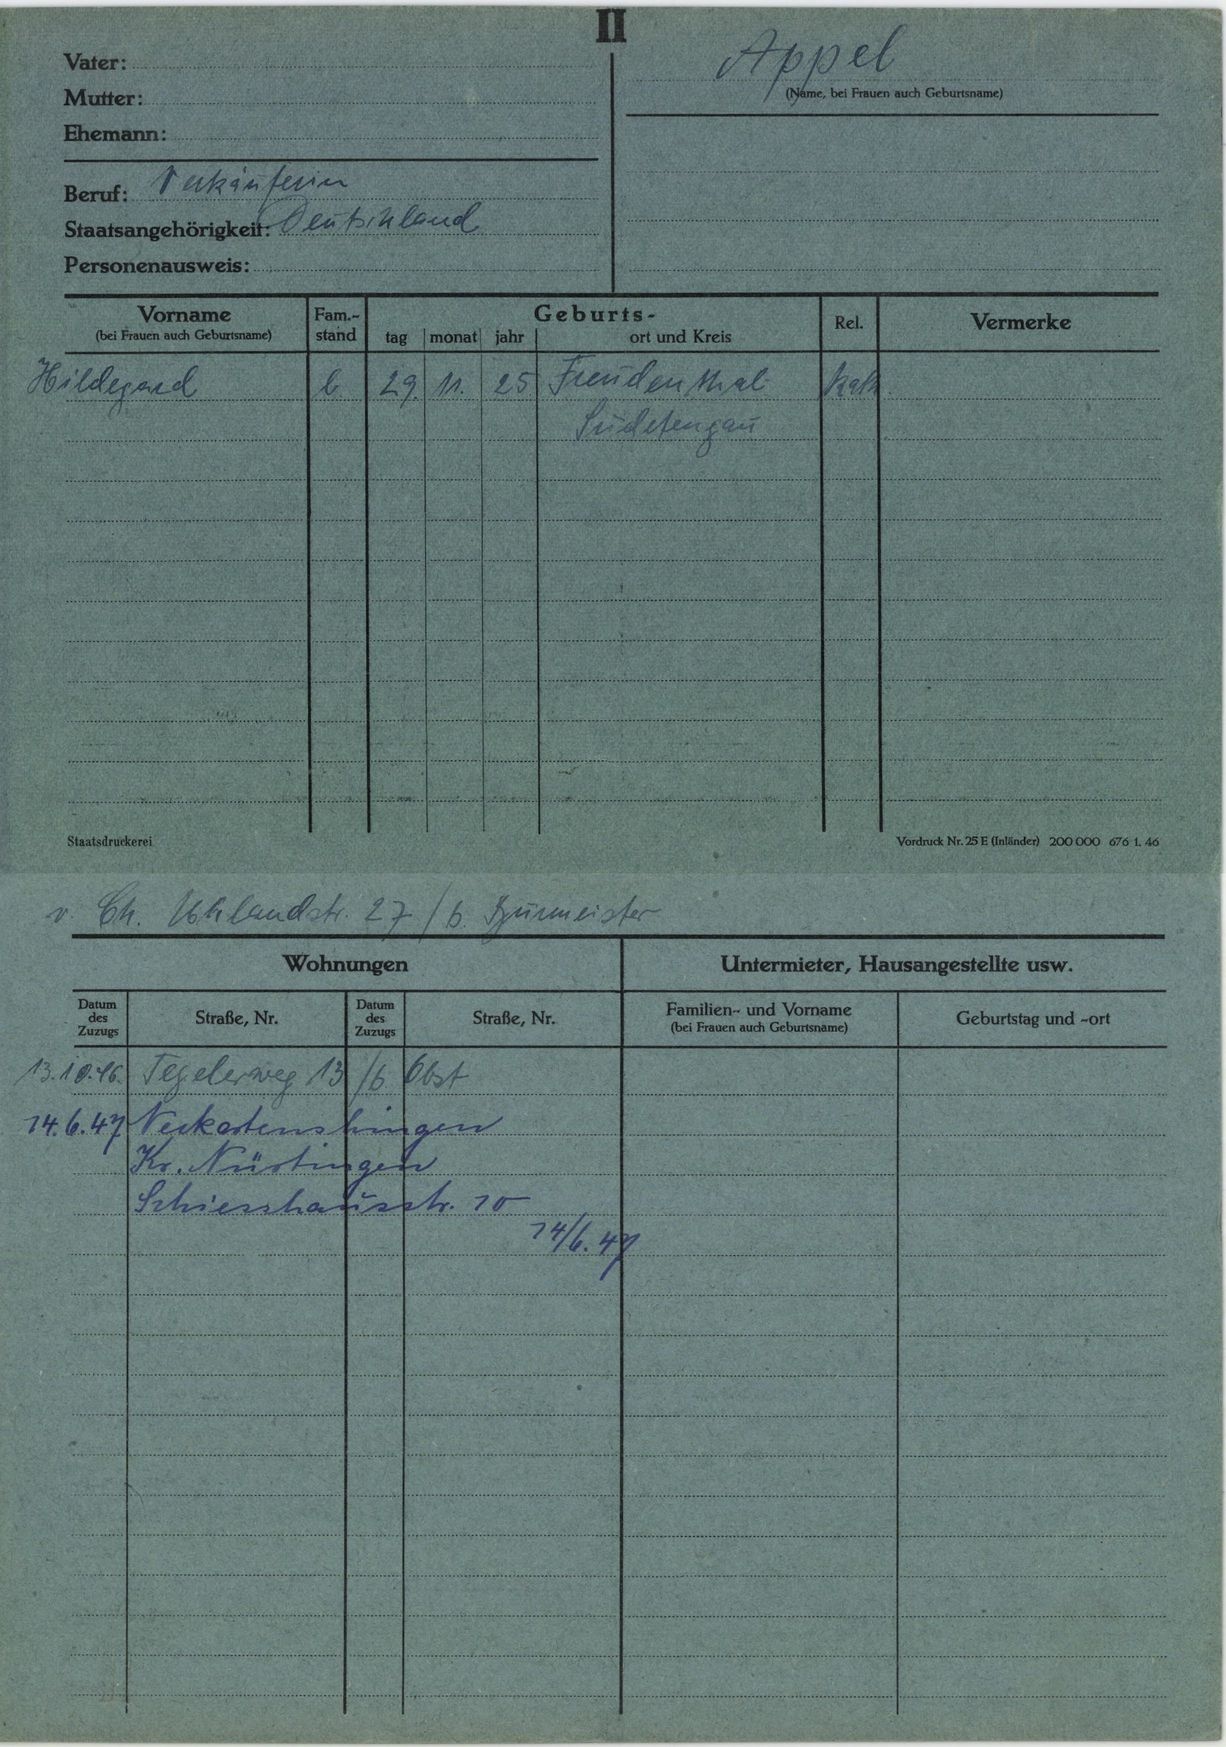
Appel